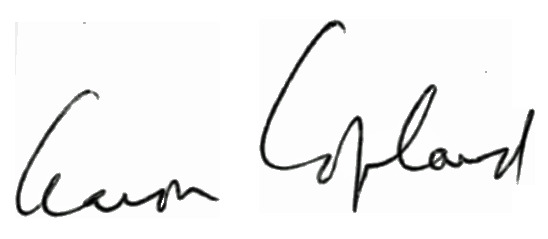
Signature of: aaron copland